Can you pull out the amount in words, numerical amount, payee's name, date of the cheque, and the bank's name from the image?
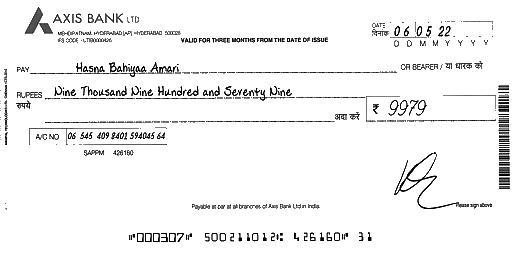
amt_in_words: Nine Thousand Nine Hundred and Seventy Nine
amt_in_figures: 9979
payee_name: Hasna Bahiyaa Amari
bank_name: AXIS BANK
cheque_date: 06/05/22